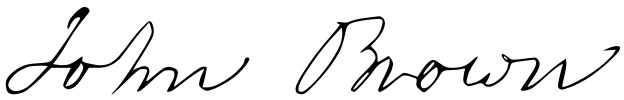
Signature of: john brown